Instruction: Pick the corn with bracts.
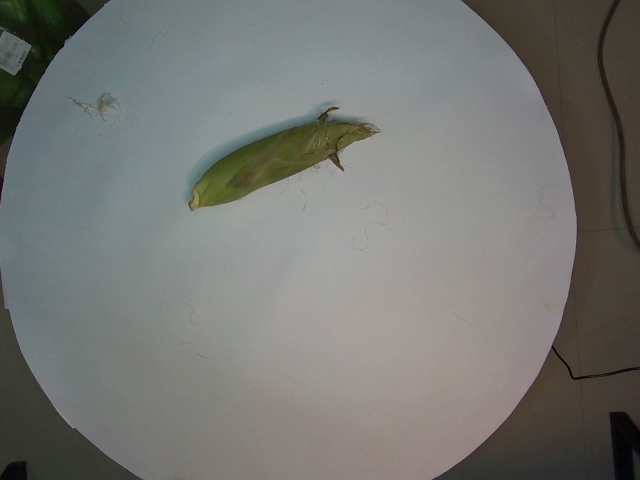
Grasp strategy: vertical